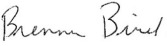
Signature of: brenna bird